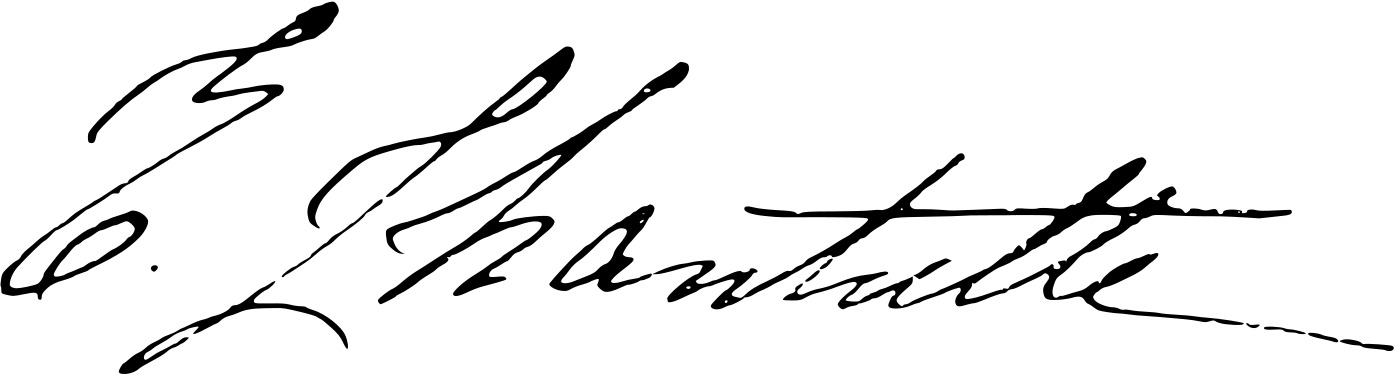
Signature of: elizabeth chantrelle